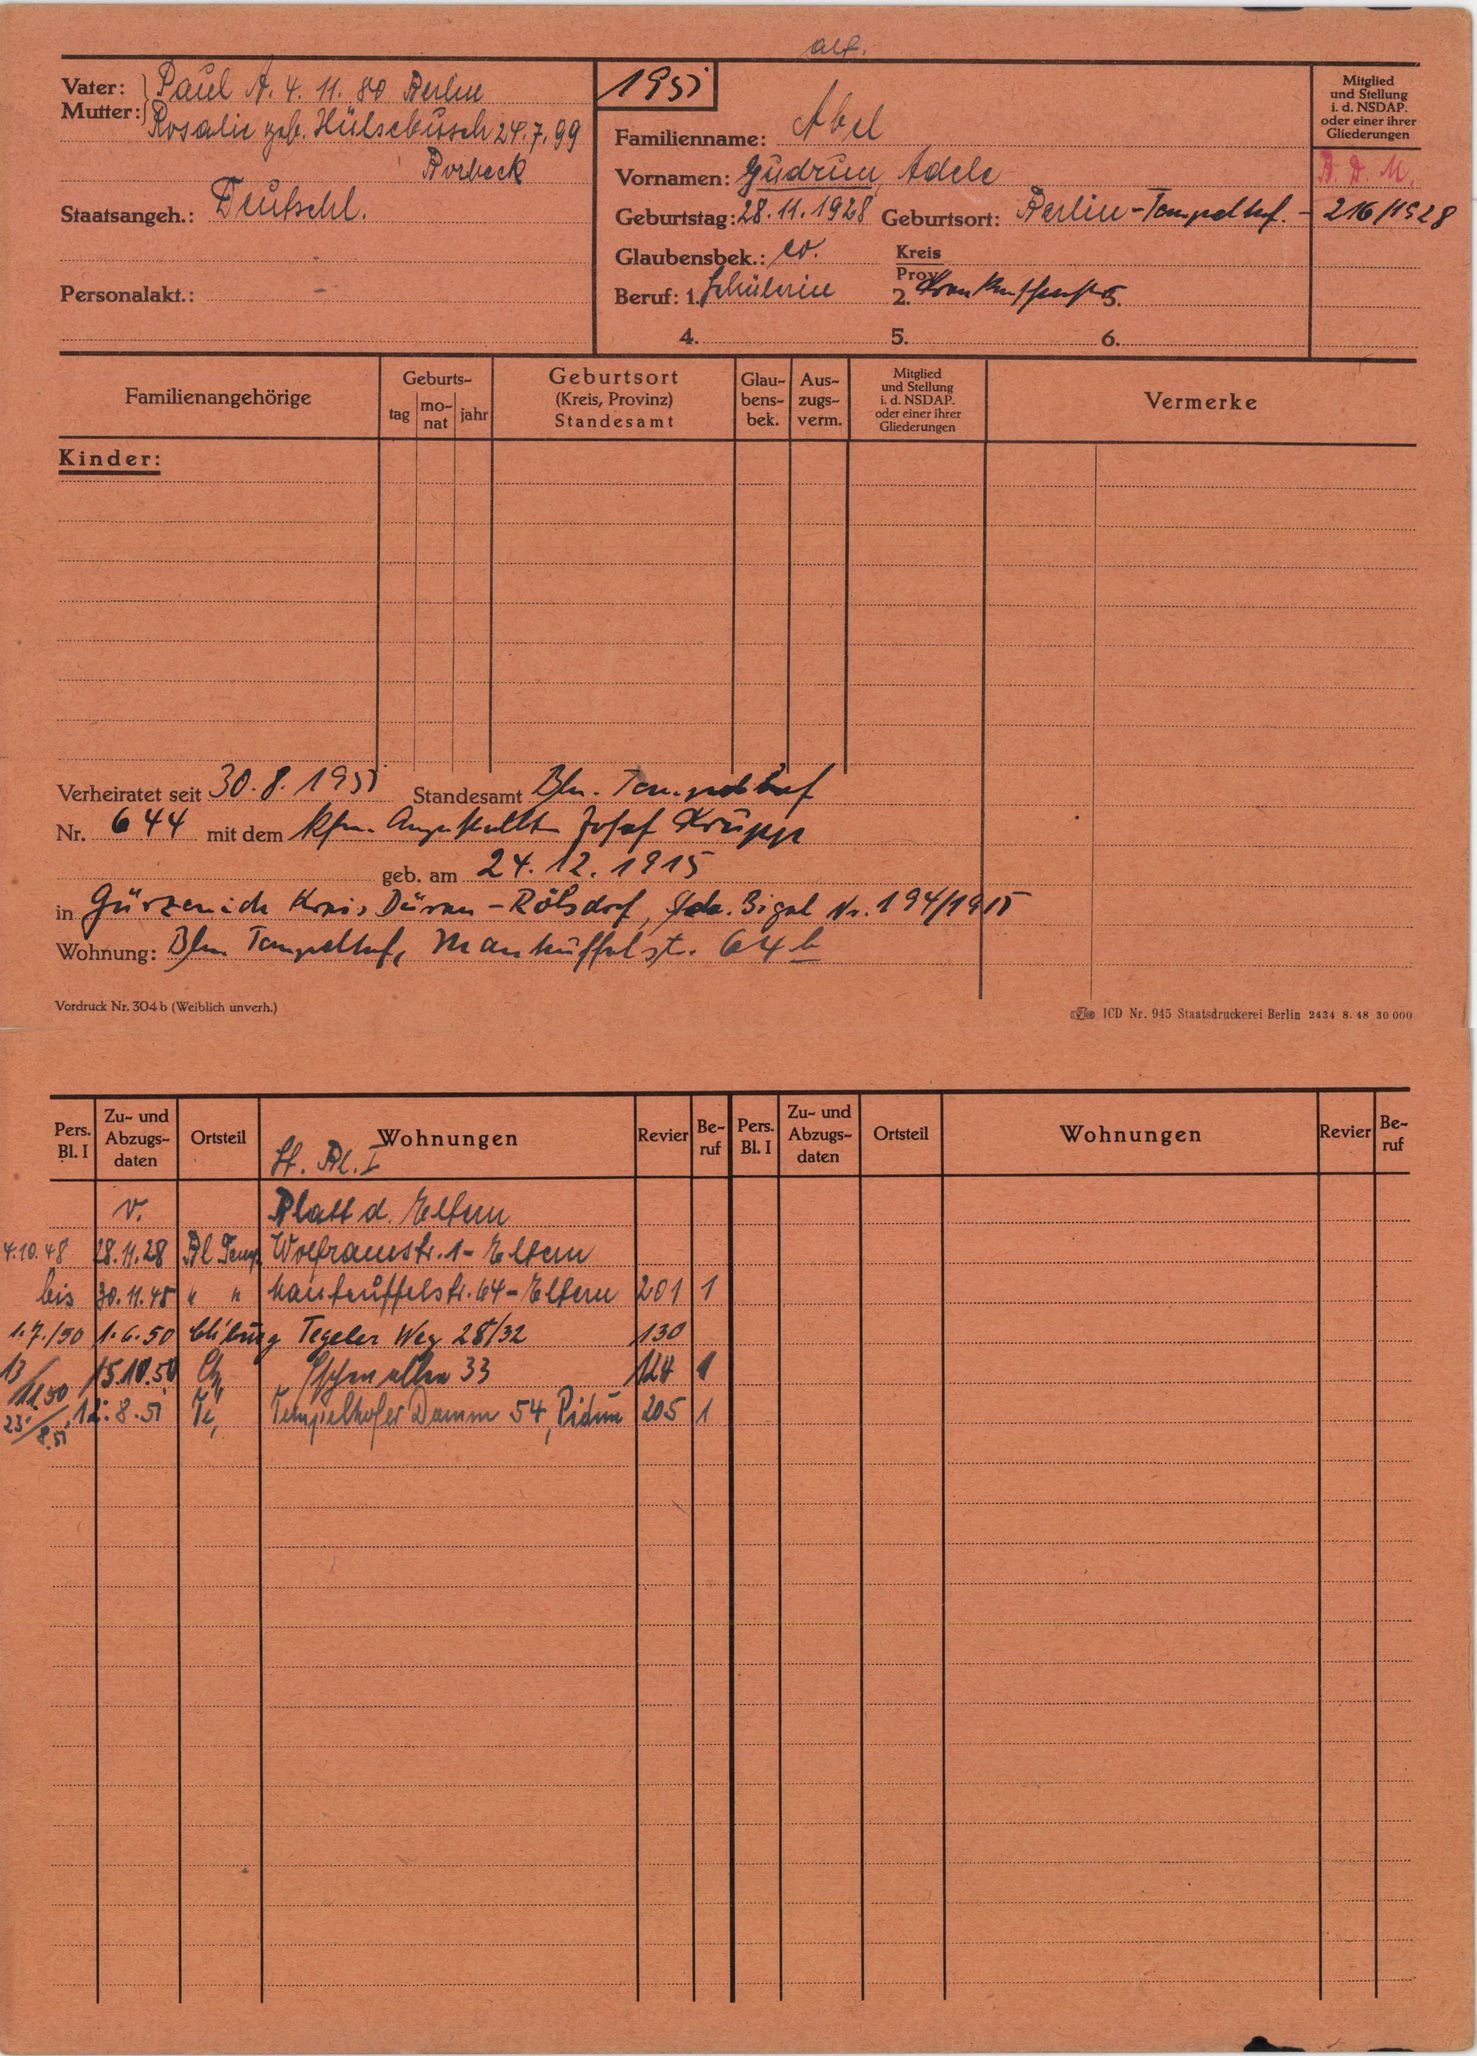
Abel